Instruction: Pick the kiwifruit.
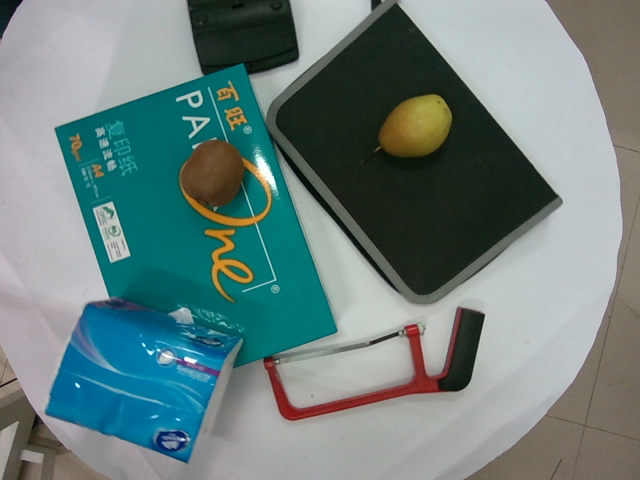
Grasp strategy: vertical